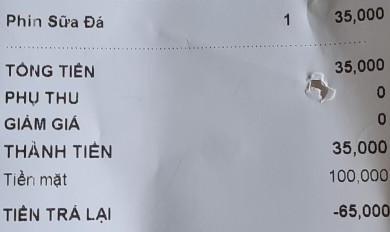
<table>
<tr>
<td>Phin Sữa Đá</td>
<td>1</td>
<td>35,000</td>
</tr>
</table>

TỔNG TIỀN 35,000
PHỤ THU 0
GIẢM GIÁ 0
THÀNH TIỀN 35,000
Tiền mặt 100,000
TIỀN TRẢ LẠI -65,000